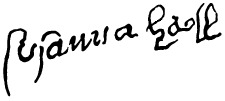
Signature of: susanna hall